Question: What is the main concern?
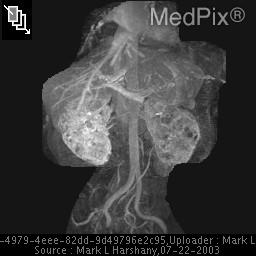
Answer: The findings suggest Multiple, bilateral, cystic lesions are present on non-contrast MR.  Cysts do not enhance with contrast on MR.  3D MRA demonstrates the distribution of cysts.  There are no cystic lesions in the surrounding tissues or organs.. Multiple nonenhancing bilateral renal cysts.. The patient might have a history of 41 y/o black male presented to the ER with atypical chest pain..